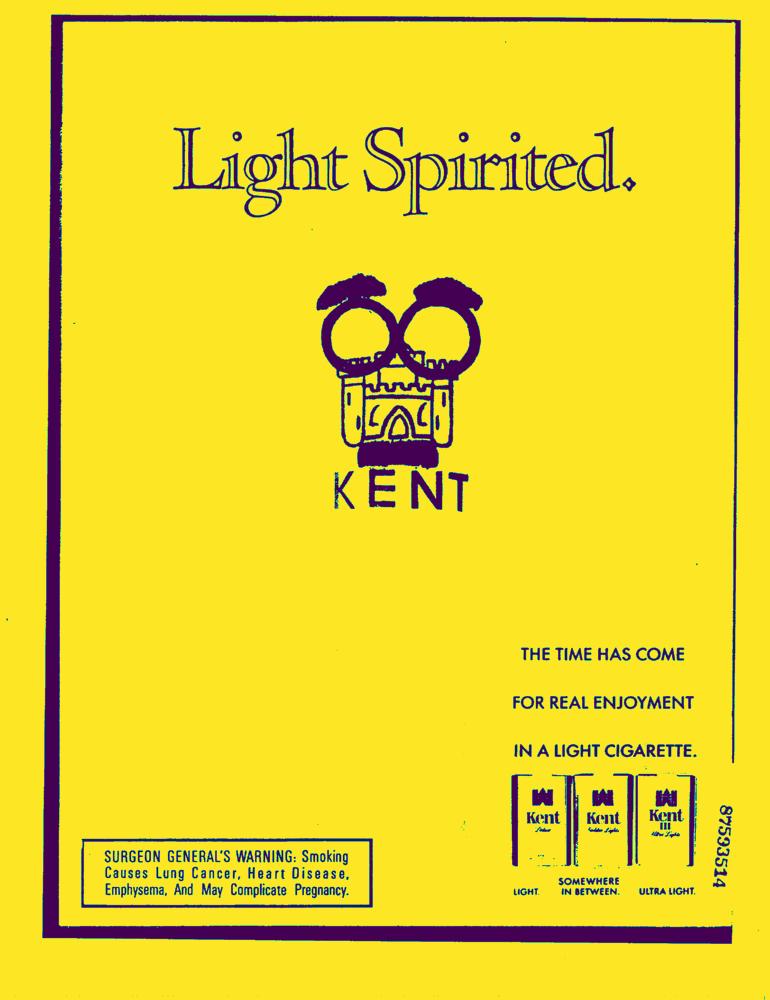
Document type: AD